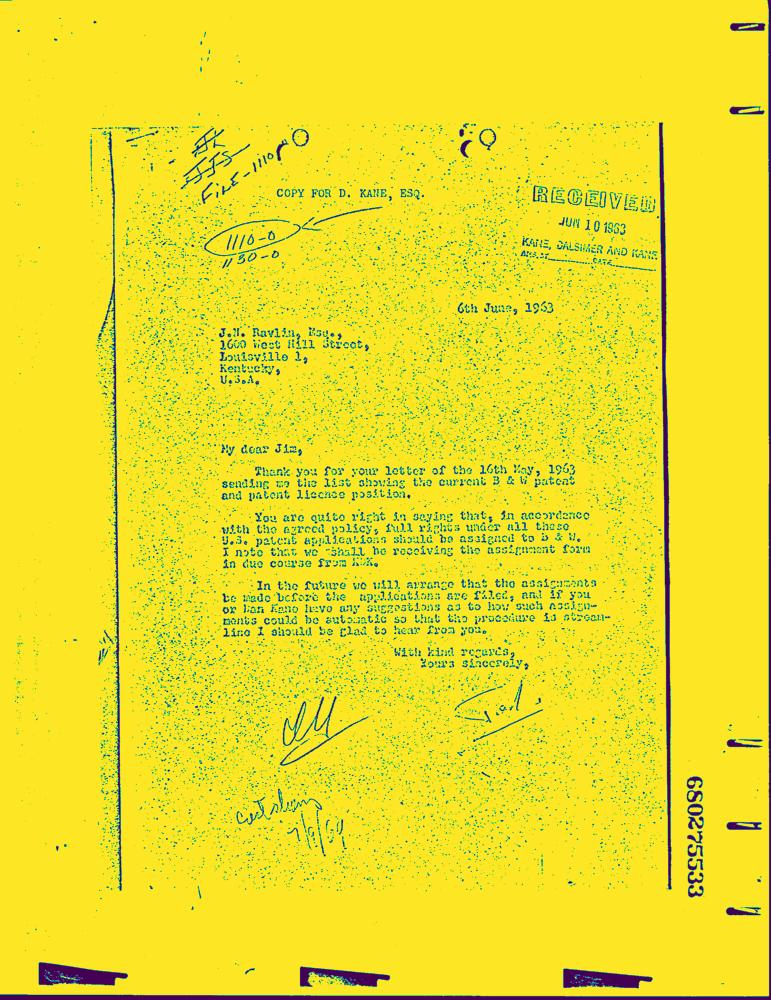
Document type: Letter-Doc